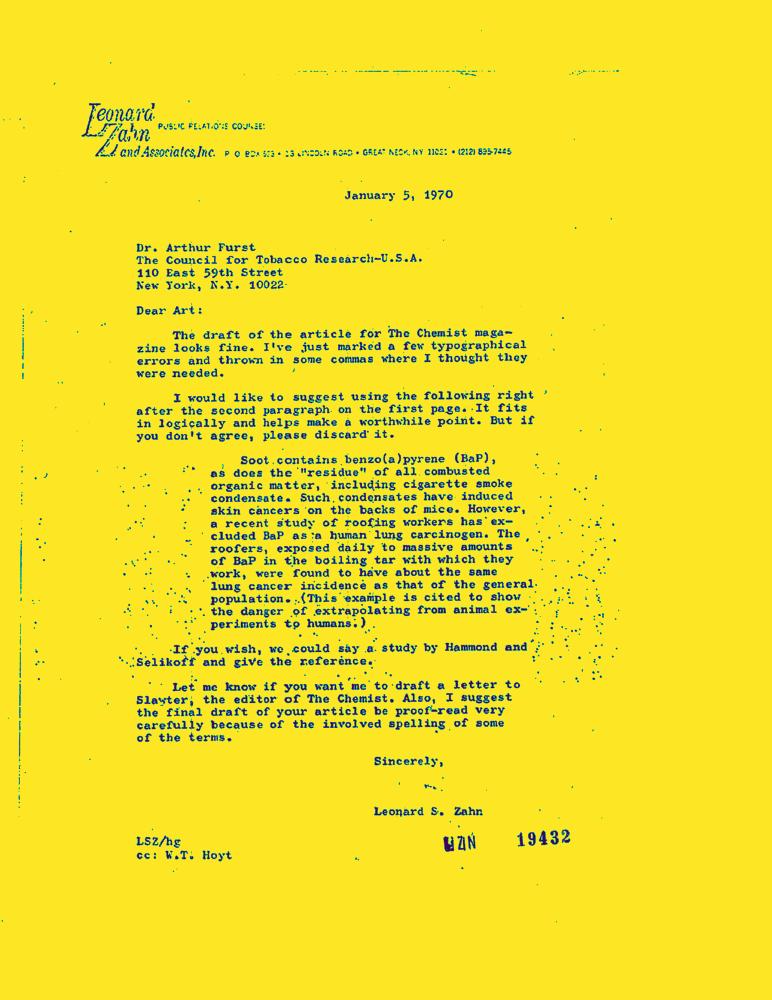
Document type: Letter-Doc